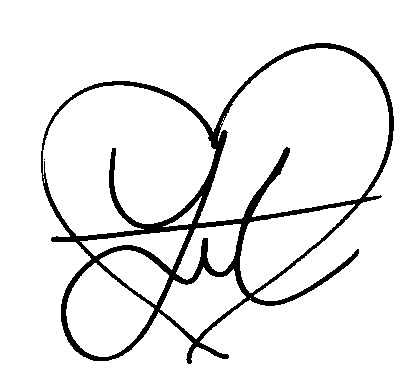
Signature of: yua mikami